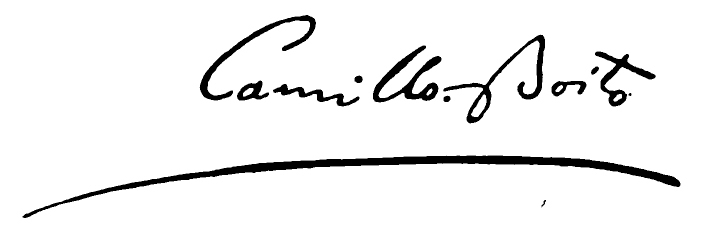
Signature of: camillo boito